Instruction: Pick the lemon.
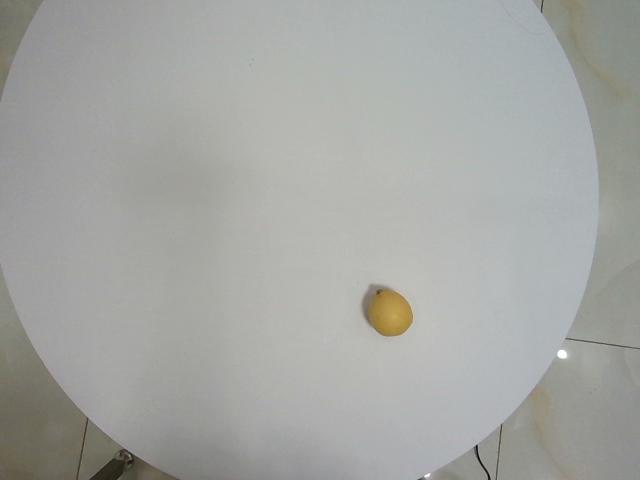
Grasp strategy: vertical